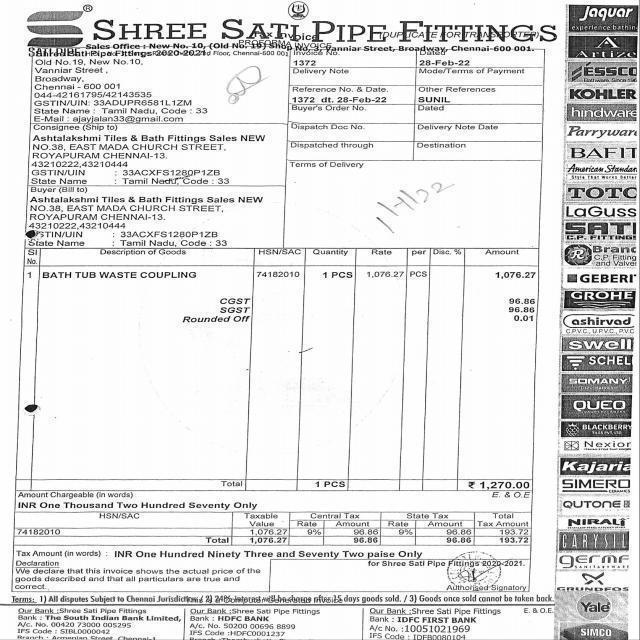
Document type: Invoice